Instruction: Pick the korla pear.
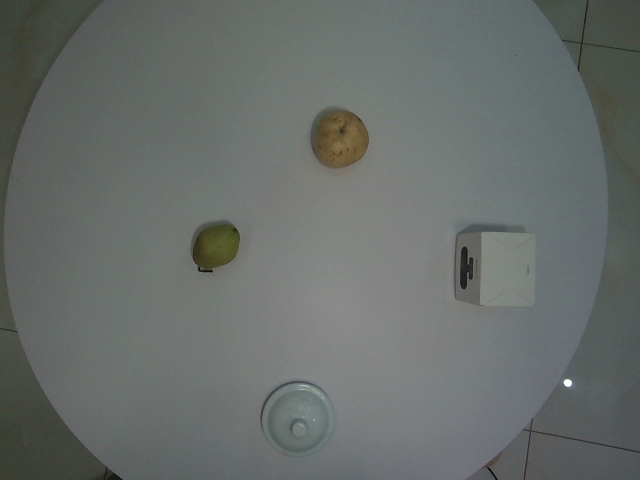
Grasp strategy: vertical